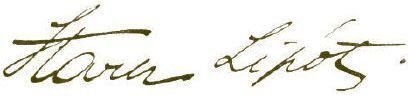
Signature of: lipót stark